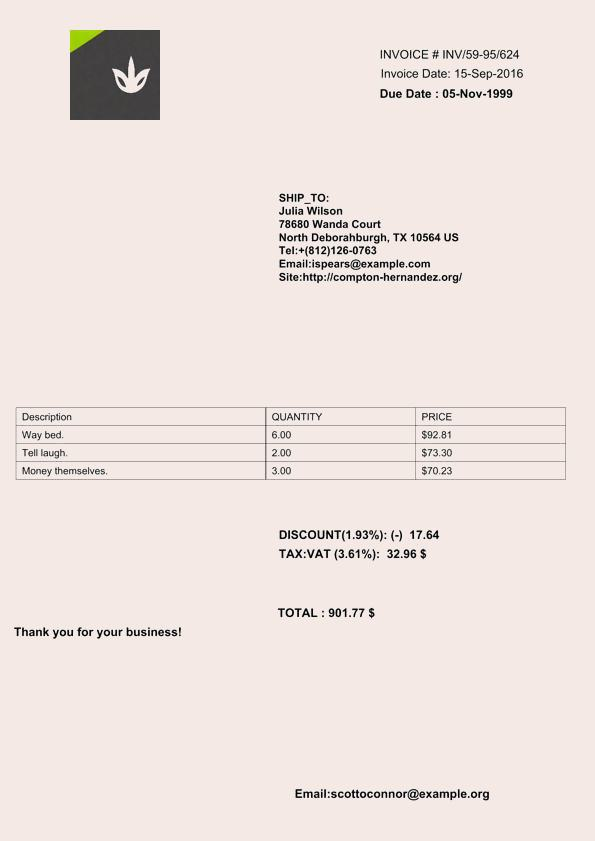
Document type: Invoice